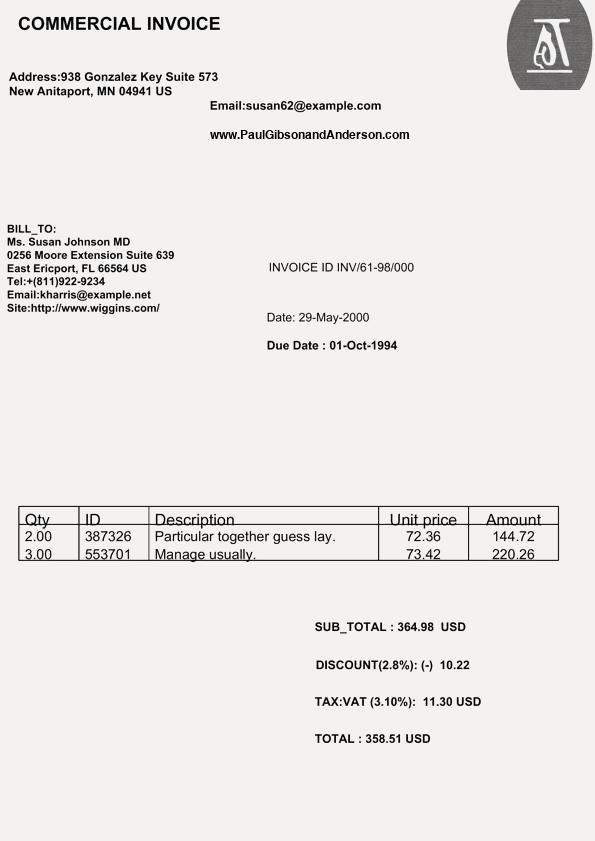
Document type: Invoice